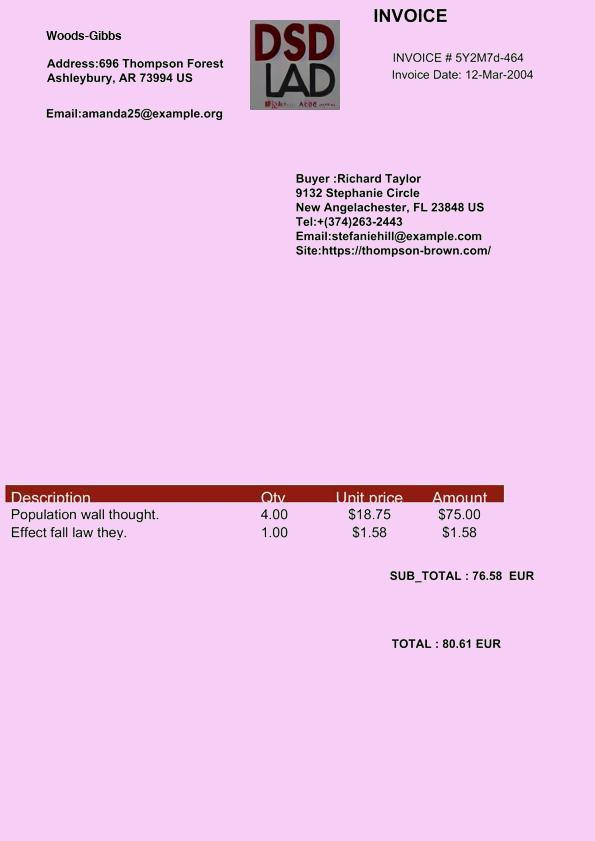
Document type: Invoice